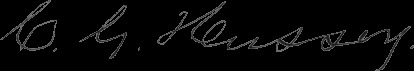
Signature of: curtis grubb hussey